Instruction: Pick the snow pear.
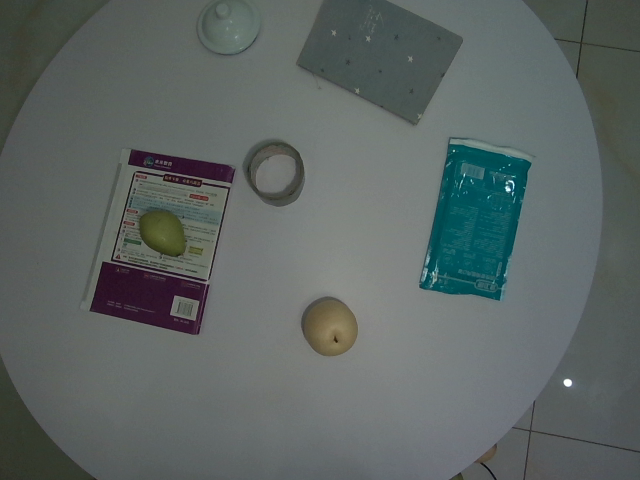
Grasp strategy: vertical